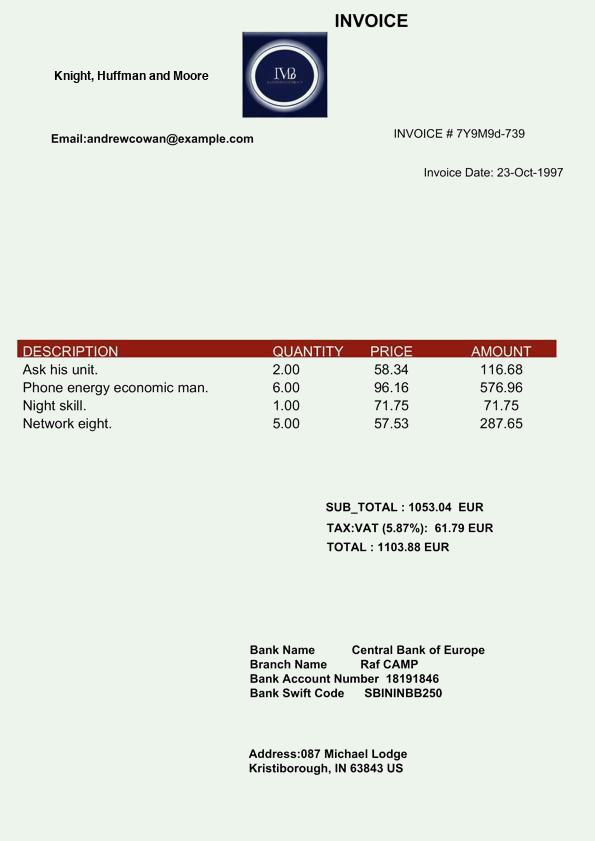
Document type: Invoice